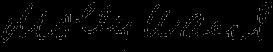
Signature of: molly joseph ward